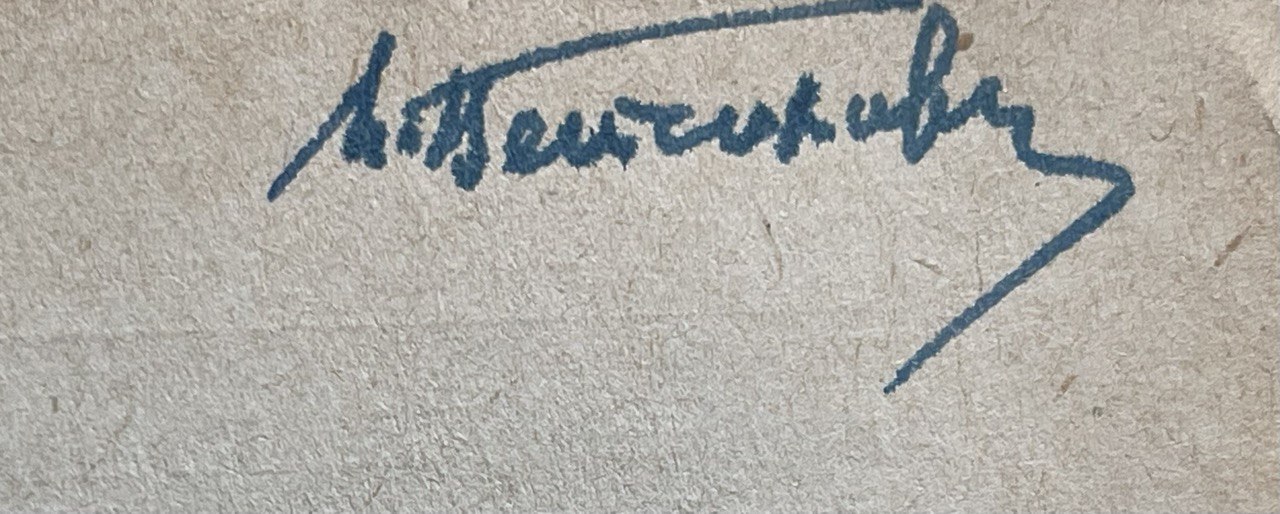
Signature of: q120906437